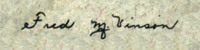
Signature of: fred m vinson